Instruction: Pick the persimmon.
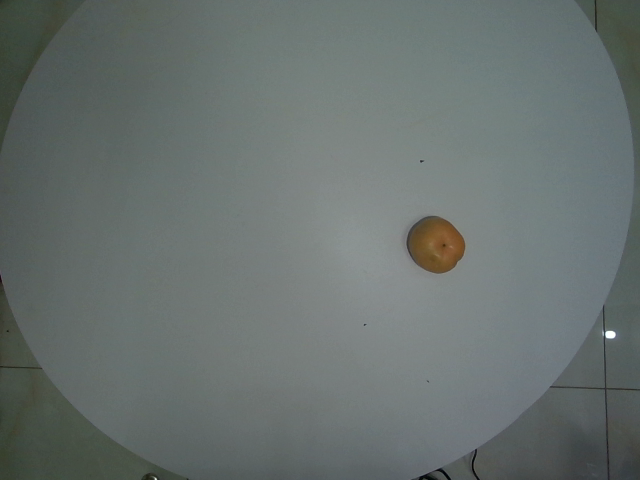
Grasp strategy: vertical